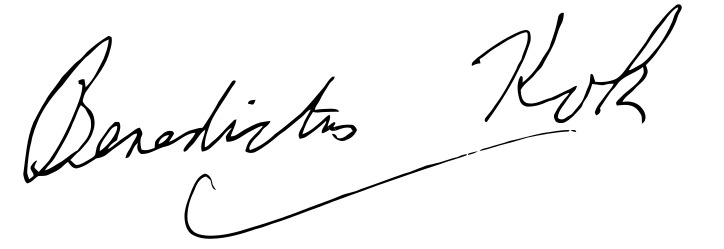
Signature of: benedictus kok